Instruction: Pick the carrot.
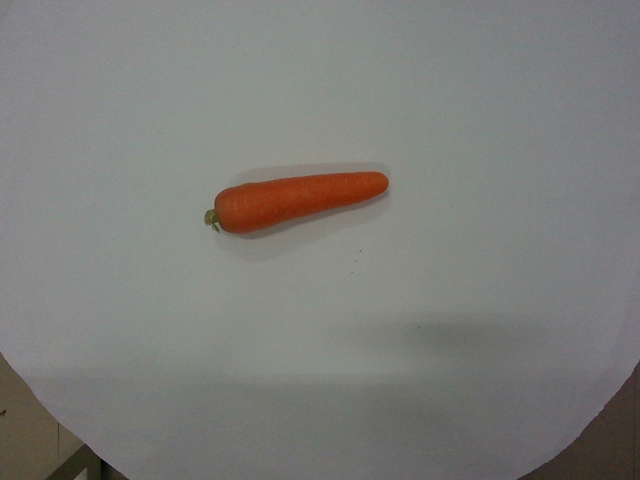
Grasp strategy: vertical